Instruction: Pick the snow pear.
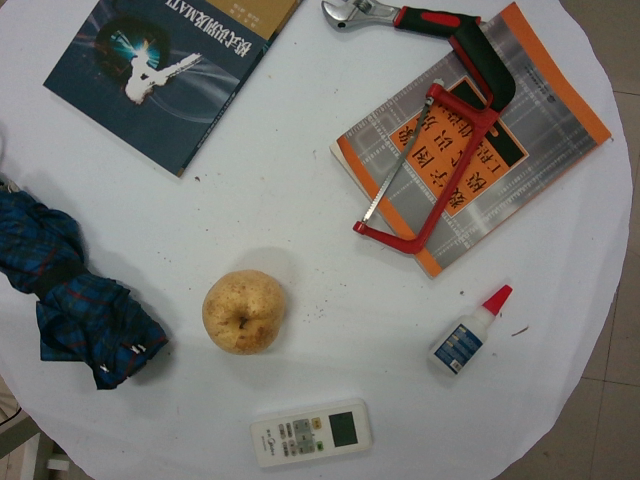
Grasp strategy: vertical